Question: What is the main concern?
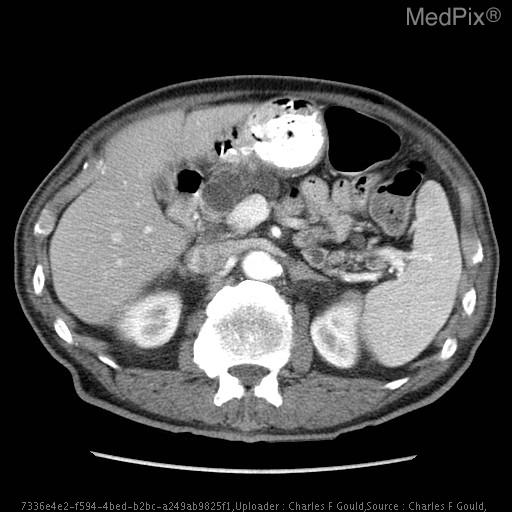
Answer: The findings suggest Lobulated multicystic lesion which involves the pancreatic head and uncinate process, predominantly.  The main pancreatic duct is dilated to 10mm and there is also branch duct involvement within the pancreatic body.  No mural nodules or solid masses are identified.. Lobulated multicystic lesion which involves the pancreatic head and uncinate process, predominantly.  The main pancreatic duct is dilated to 10mm and there is branch duct involvement within the pancreatic body.  No mural nodules or solid masses are identified.. The patient might have a history of 79 y/o white male, preoperative evaluation pending CABG.  History of hypertension, hyperlipidemia and diabetes.  Recent 50 lb weight loss..